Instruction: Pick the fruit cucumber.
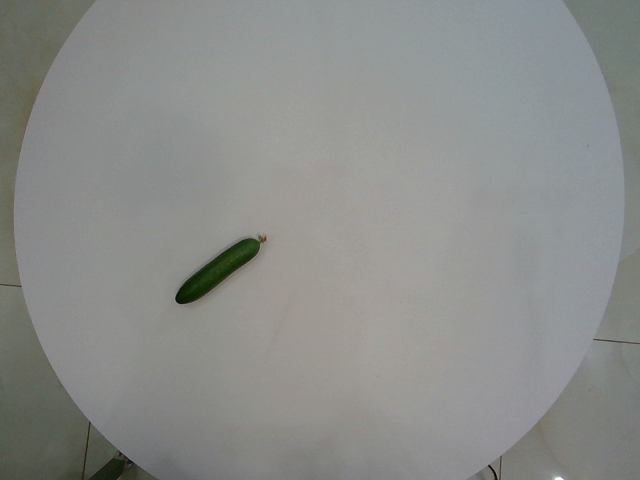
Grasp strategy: vertical